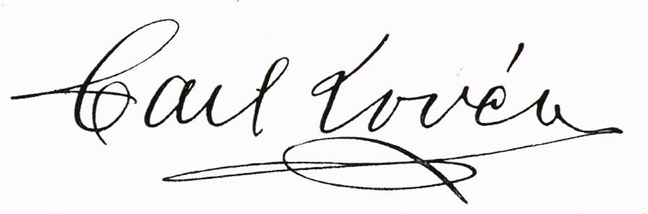
Signature of: carl lovén